Question: How is the history relevant to the case?
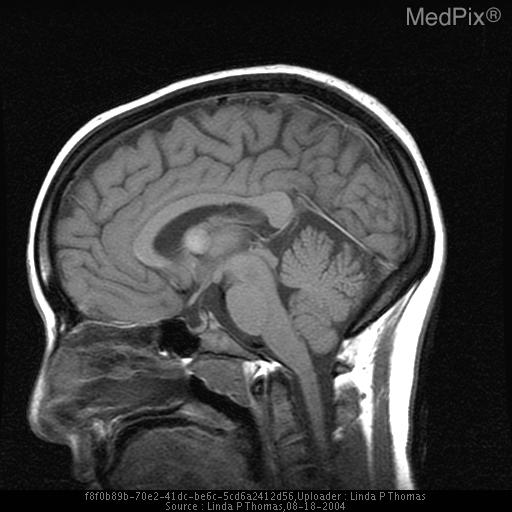
Answer: The patient's history of 29 year old female with worsening headaches. is key in understanding the case.